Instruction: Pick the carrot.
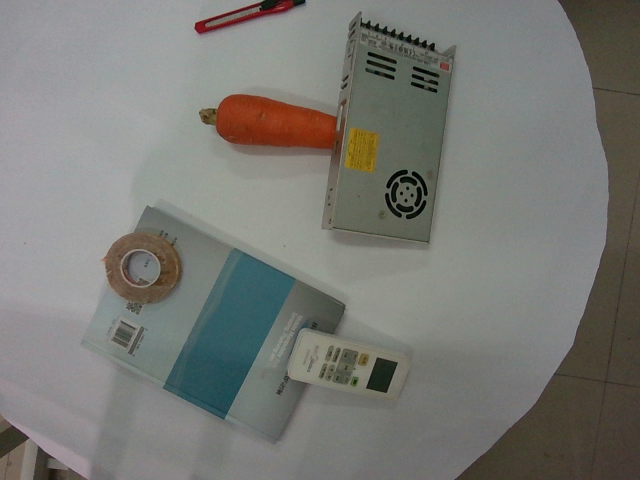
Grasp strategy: vertical